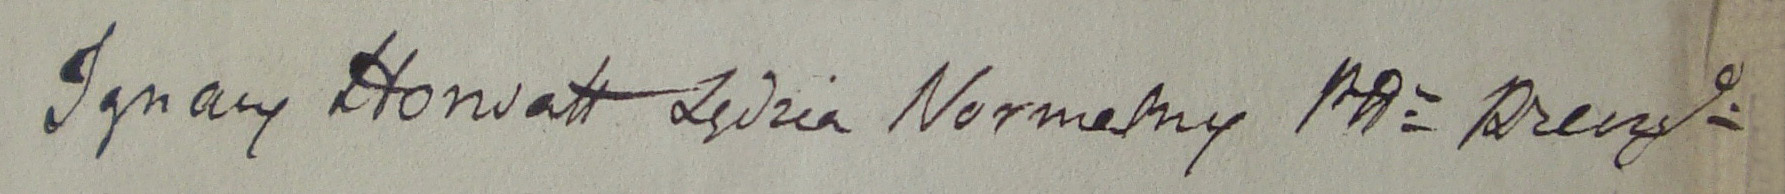
Signature of: ignacy horwatt